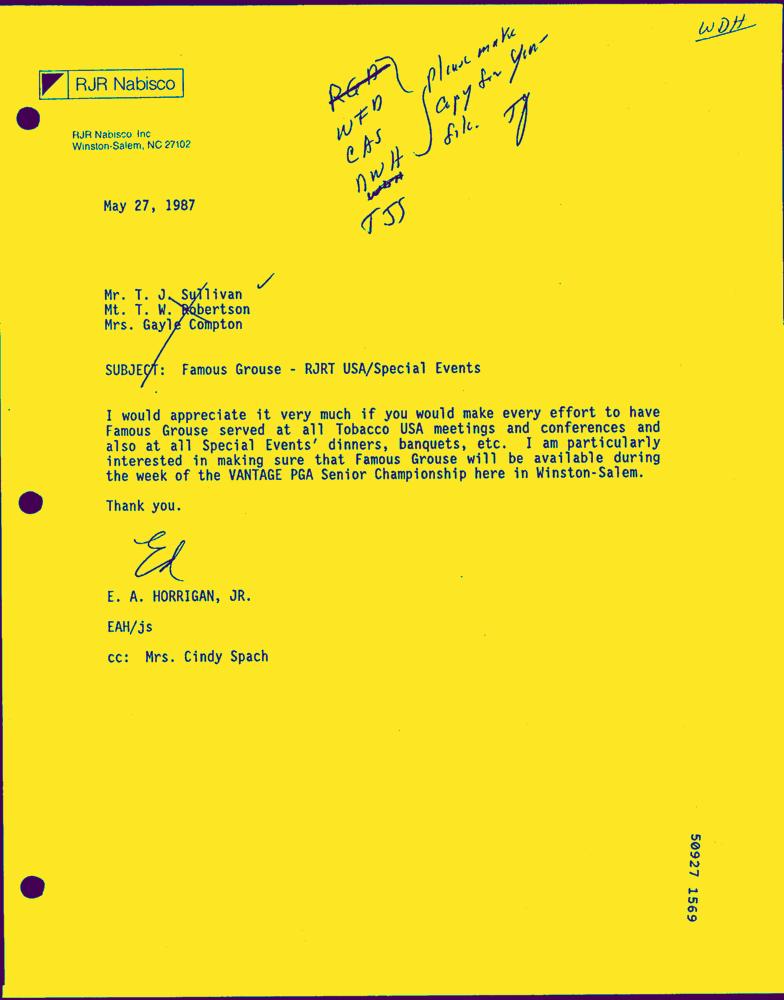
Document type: Letter-Doc